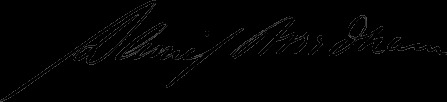
Signature of: daniel needham